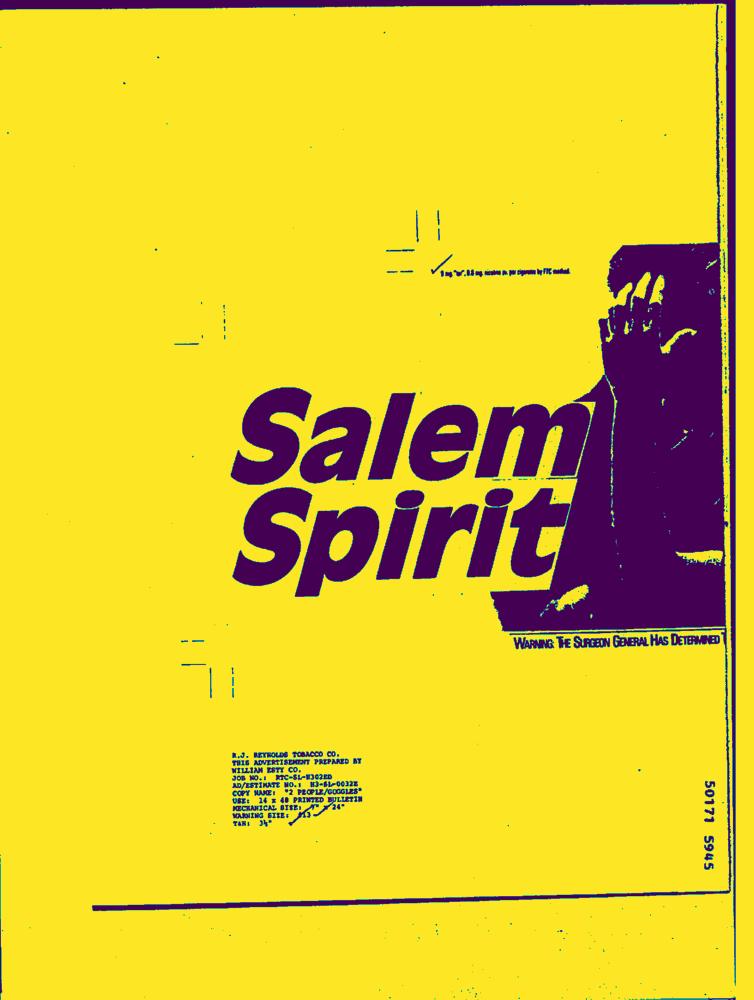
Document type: AD